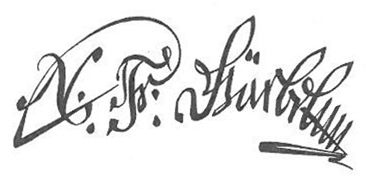
Signature of: nicolaus friedrich härbel